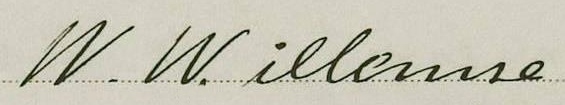
Signature of: willem wim willemse